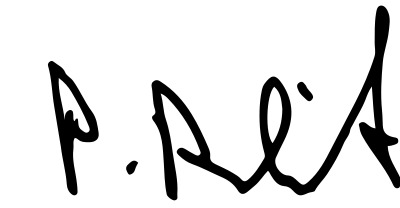
Signature of: paul berliet